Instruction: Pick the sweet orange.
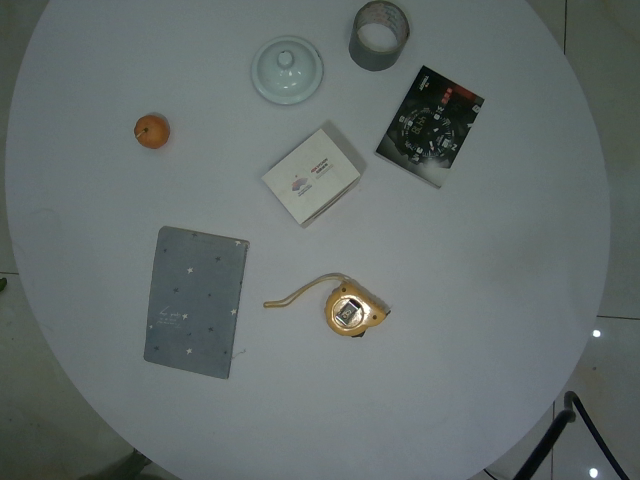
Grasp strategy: vertical